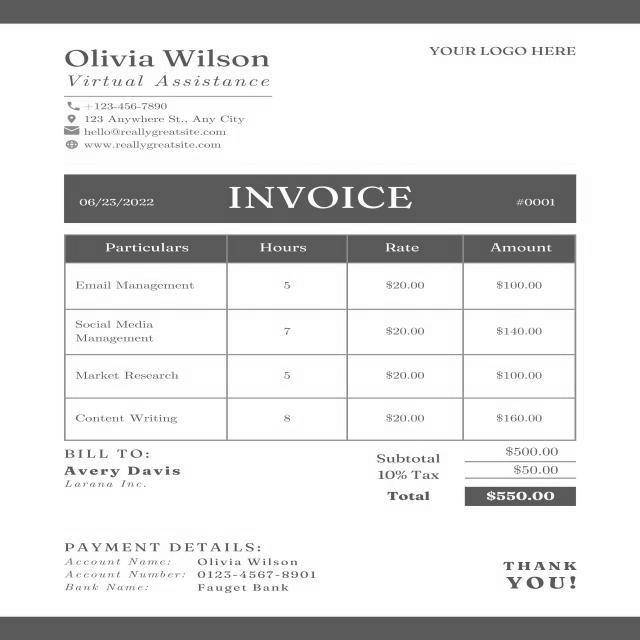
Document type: Invoice